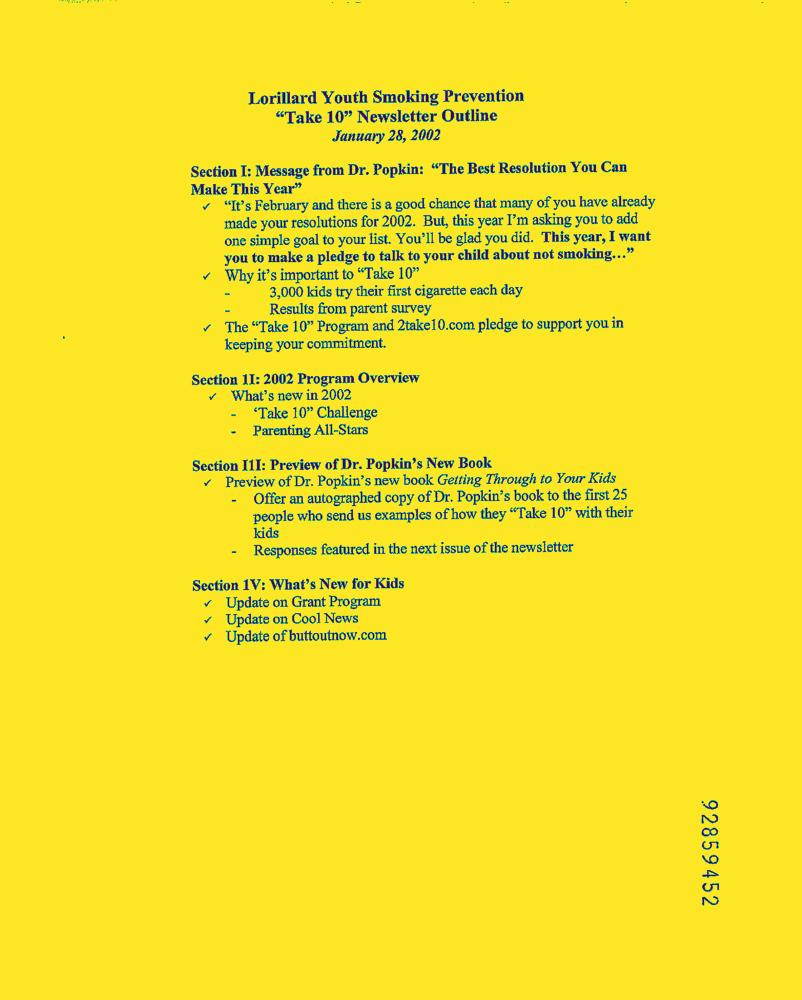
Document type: News-Article